Question: What is the potential diagnosis?
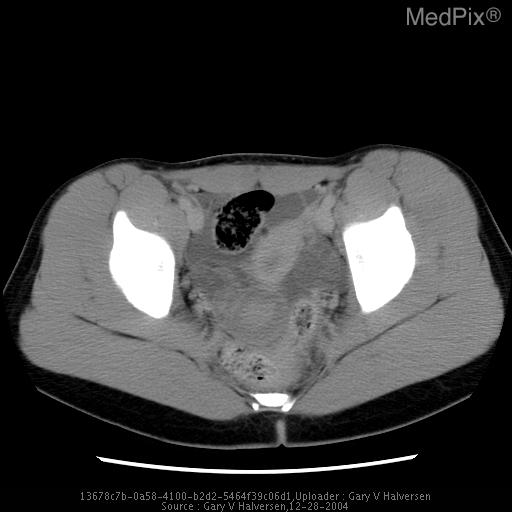
Answer: The possible diagnosis includes Ovarian Torsion
Ovarian mass, benign vs. malignant
Hemorrhagic cyst
Ectopic pregnancy
TOA.